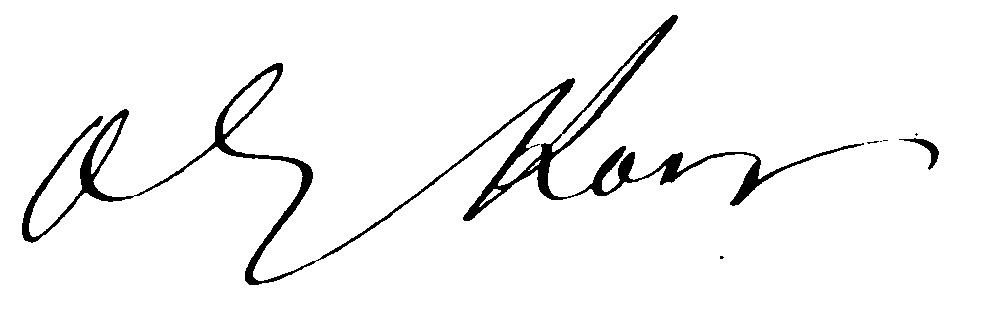
Signature of: jean baptiste alphonse karr